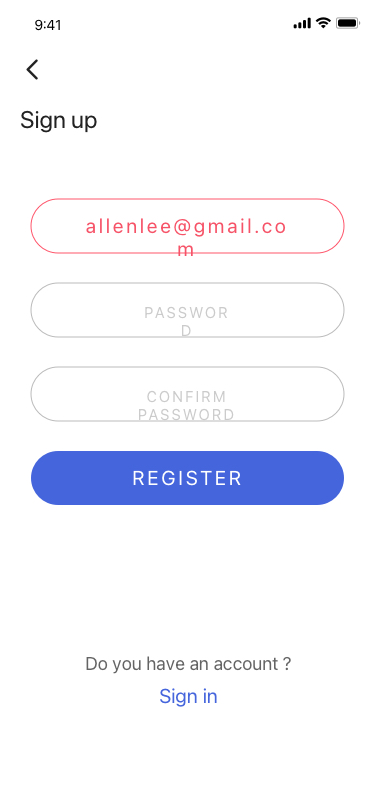
Text in this UI design:
allenlee@gmail.com
Password
Confirm Password
register
Do you have an account ?
Sign in
Sign up